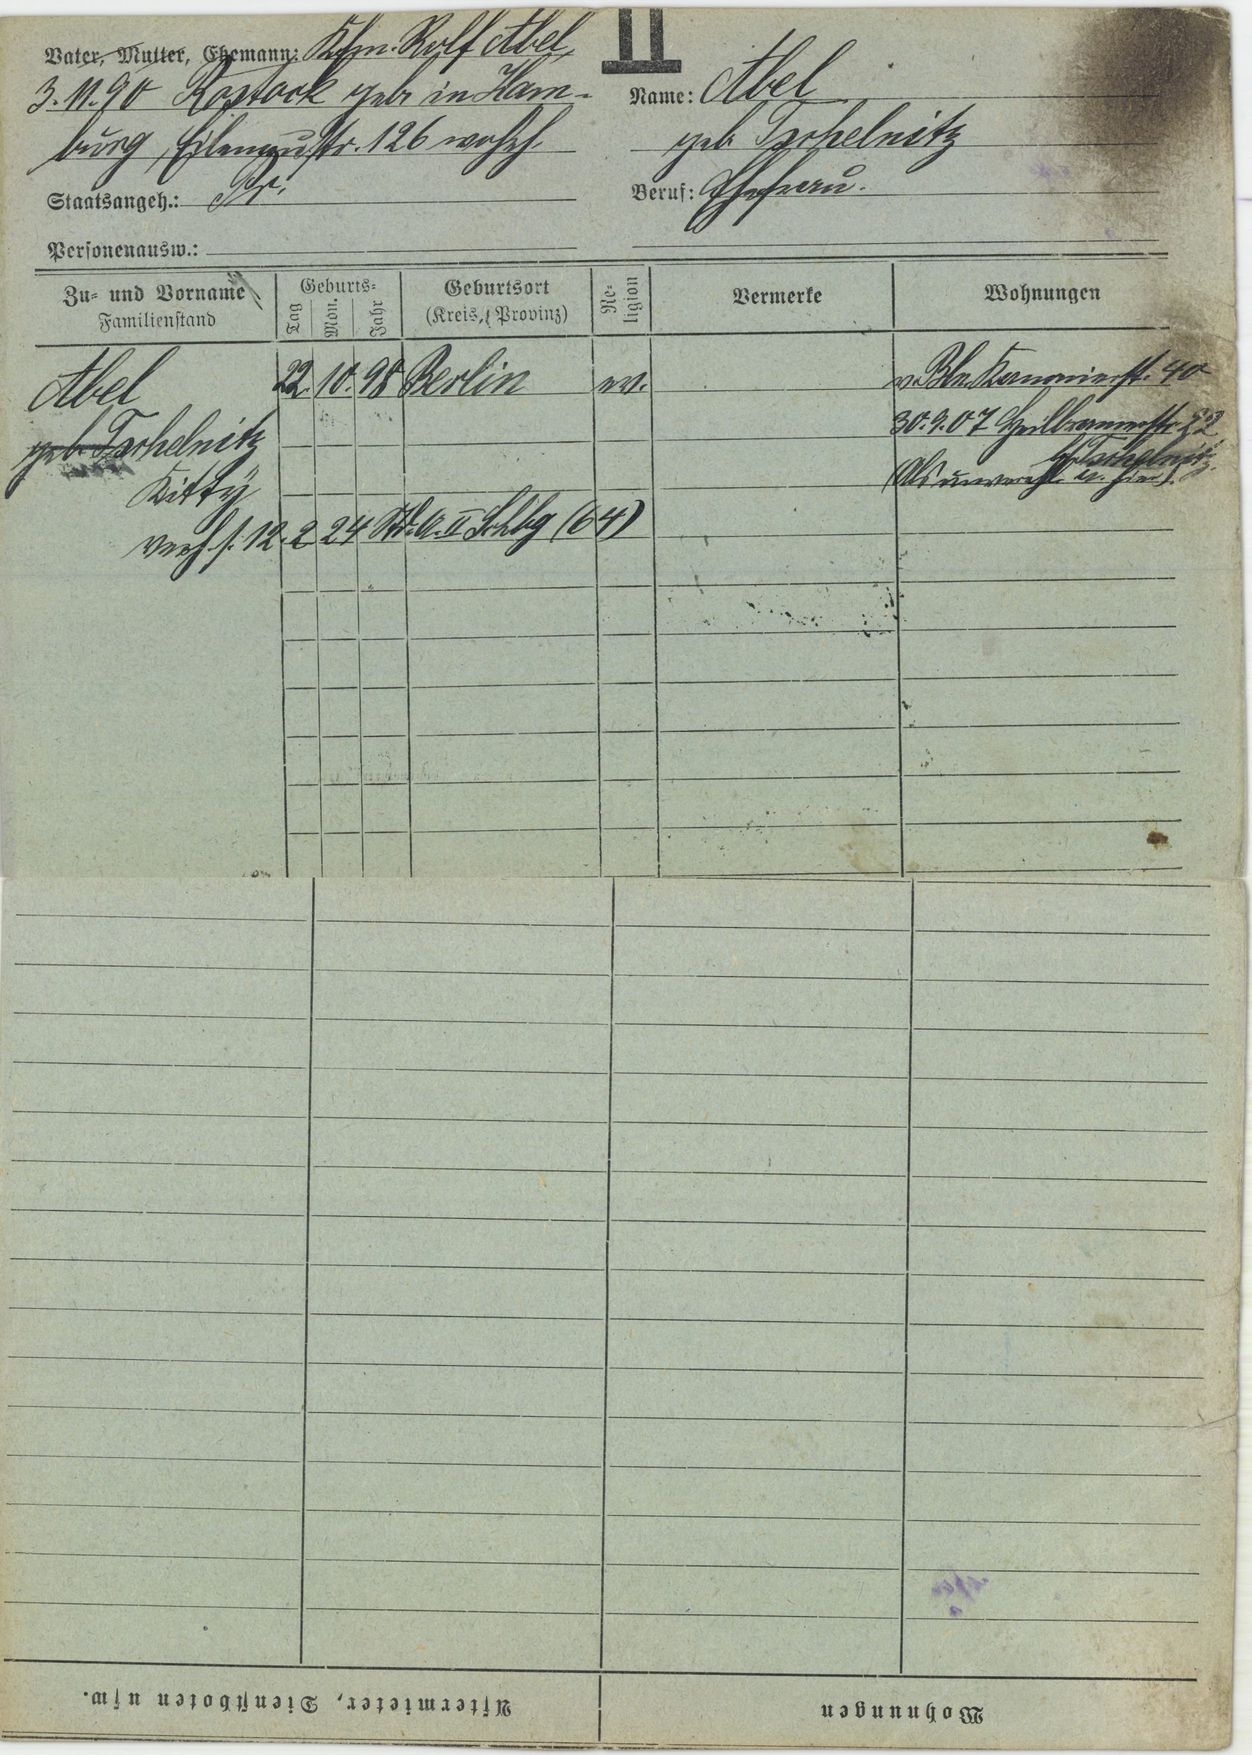
Abel
geb. Tsihelnitz